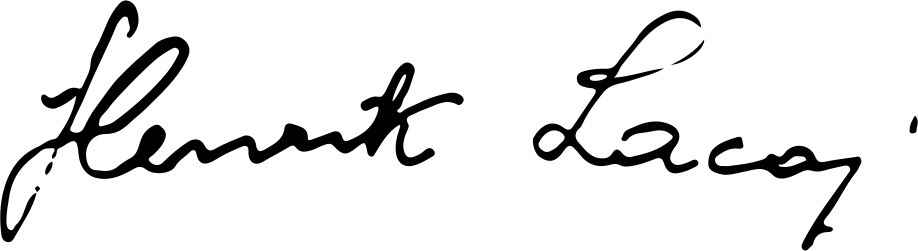
Signature of: henrik lacaj